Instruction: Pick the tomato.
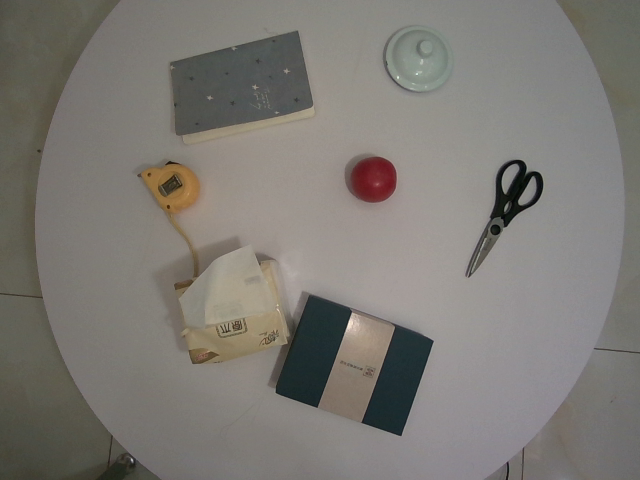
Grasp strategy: vertical